Question: What do the imaging results show?
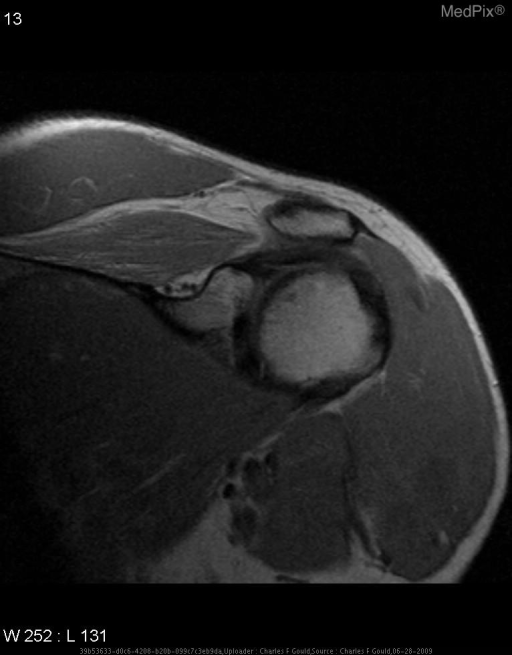
Answer: The imaging shows •  On T1 weighted imaging, moderate muscular body atrophy and fatty replacement within a single or multiple rotator cuff or shoulder muscles.  •  Abnormal increased increased T2 or STIR signal will also be seen in these affected muscles. Atrophy and fatty replacement of the supraspinatous muscle..